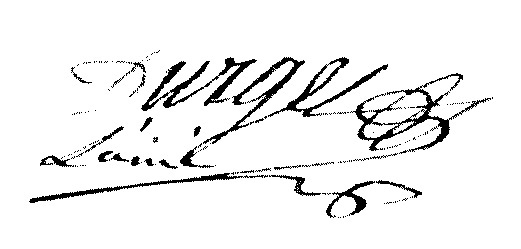
Signature of: pierre antoine durget